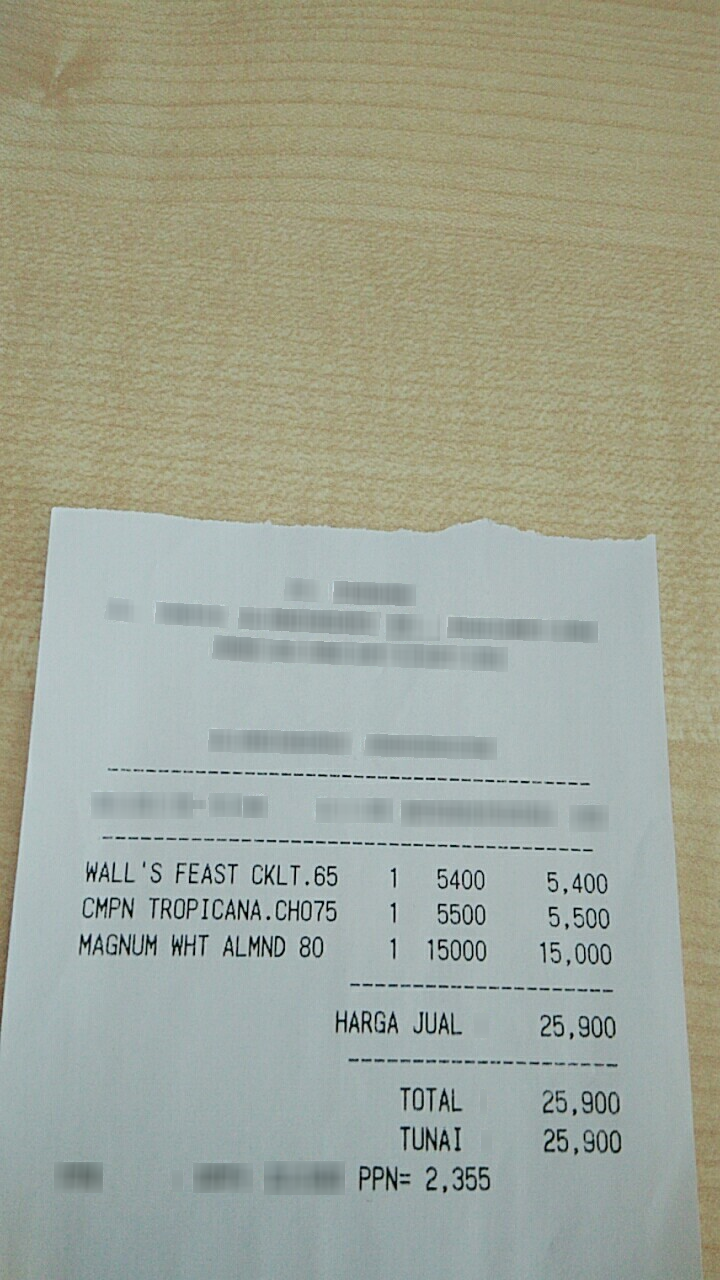
Receipt information:
total: 25,900
line_items: item_name: WALL'S FEAST CKLT.65
item_value: 5,400
item_quantity: 1
item_name: CMPN TROPICANA.CH075
item_value: 5,500
item_quantity: 1
item_name: MAGNUM WHT ALMND 80
item_value: 15,000
item_quantity: 1